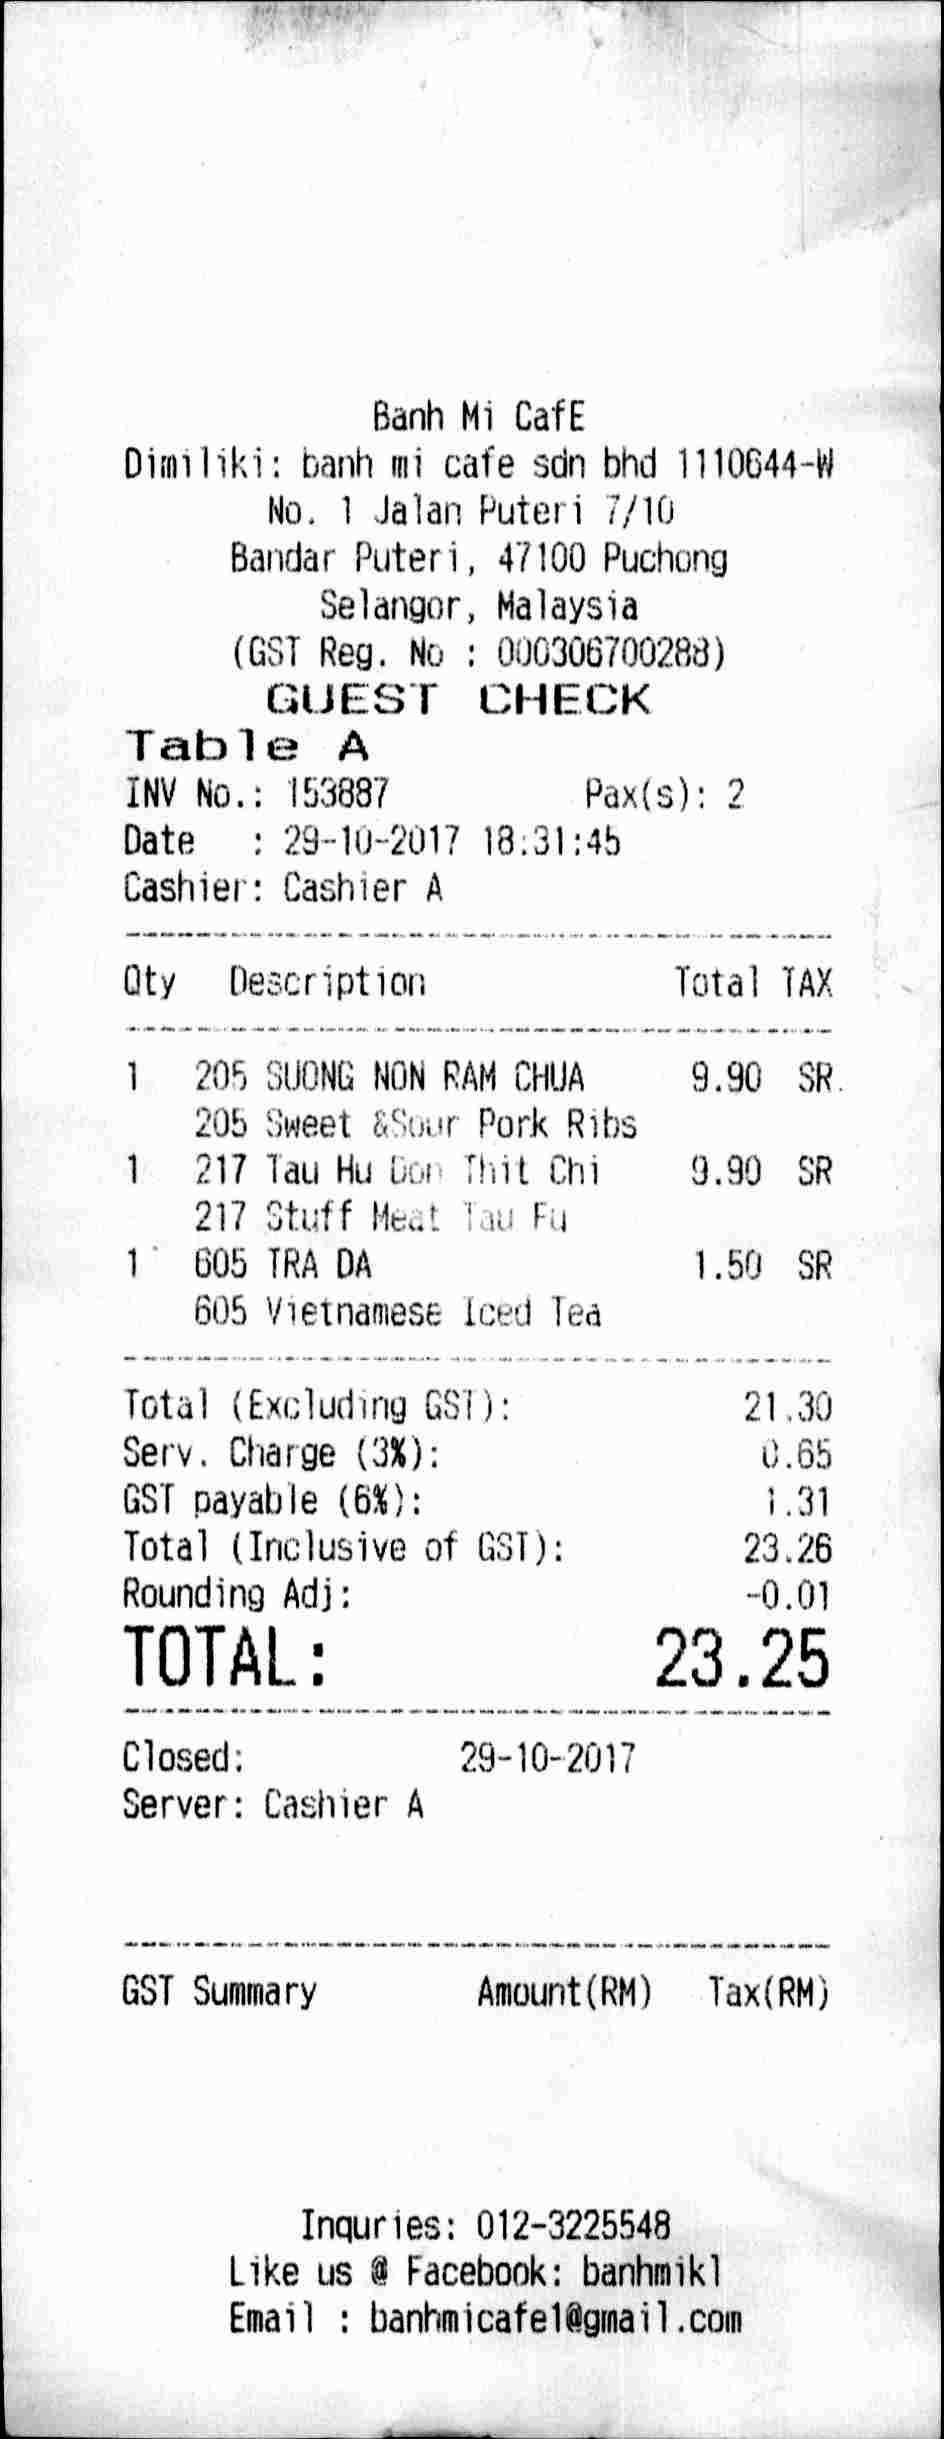
BANH MI CAFE
DIMILIKI: BANH MI CAFE SDN BHD 1110644-W
NO. 1 JALAN PUTERI 7/10
BANDAR PUTERI, 47100 PUCHONG
SELANGOR, MALAYSIA
(GST REG. NO : 000306700288)
GUEST CHECK
TABLE A
INV NO.: 153887
PAX(S): 2
DATE
CASHIER: CASHIER A
QTY
DESCRIPTION
TOTAL TAX
1
205 SUONG NON RAM CHUA
9.90
SR
205 SWEET &SOUR PORK RIBS
1
217 TAU HU DON THIT CHI
9.90
SR
217 STUFF MEAT TAU FU
1
605 TRA DA
1.50
SR
605 VIETNAMESE ICED TEA
TOTAL (EXCLUDING GST):
21.30
SERV. CHARGE (3%):
0.65
GST PAYABLE (6%):
1.31
TOTAL (INCLUSIVE OF GST):
23.26
ROUNDING ADJ:
-0.01
TOTAL:
23.25
CLOSED:
29-10-2017
SERVER: CASHIER A
GST SUMMARY
AMOUNT(RM)
TAX(RM)
INQURIES: 012-3225548
LIKE US @ FACEBOOK: BANHMIKL
EMAIL : BANHMICAFE1@GMAIL.COM
: 29-10-2017 18:31:45